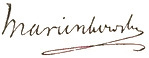
Signature of: karol marcinkowski